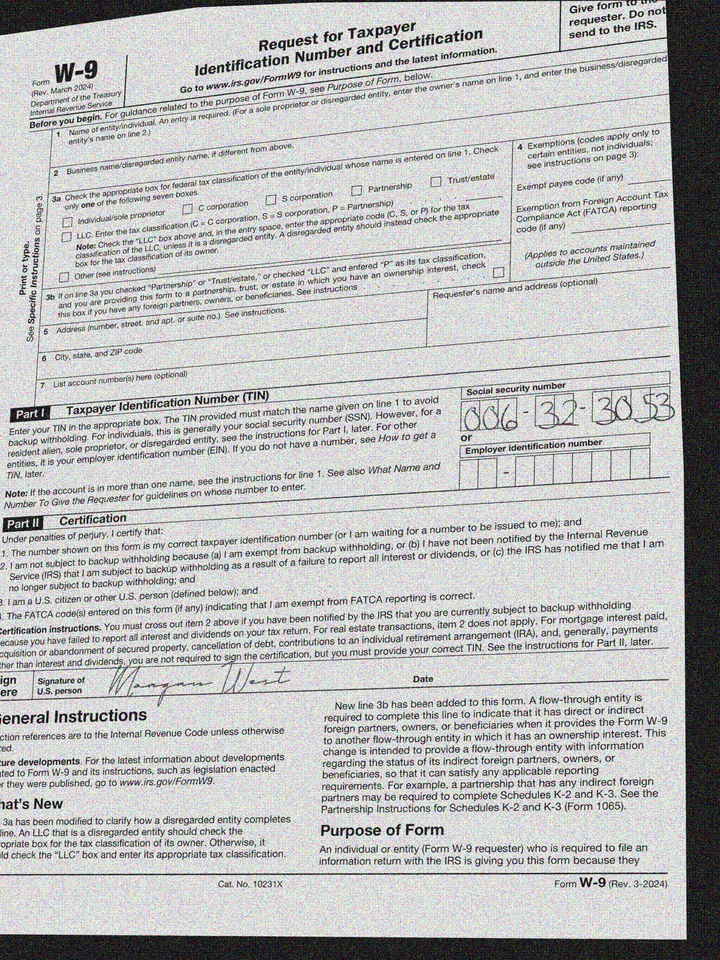
cbx: no
ssn: 006323053